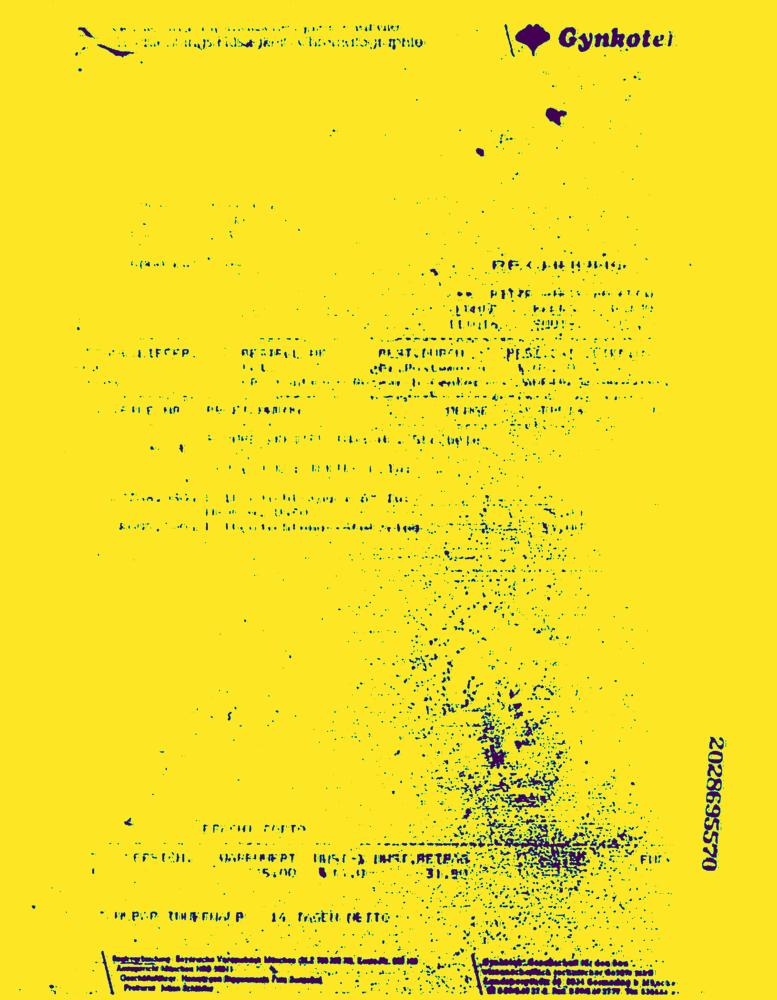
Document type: Invoice-Doc